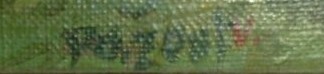
Signature of: jan pažout